Question: Which state is mentioned in the document?
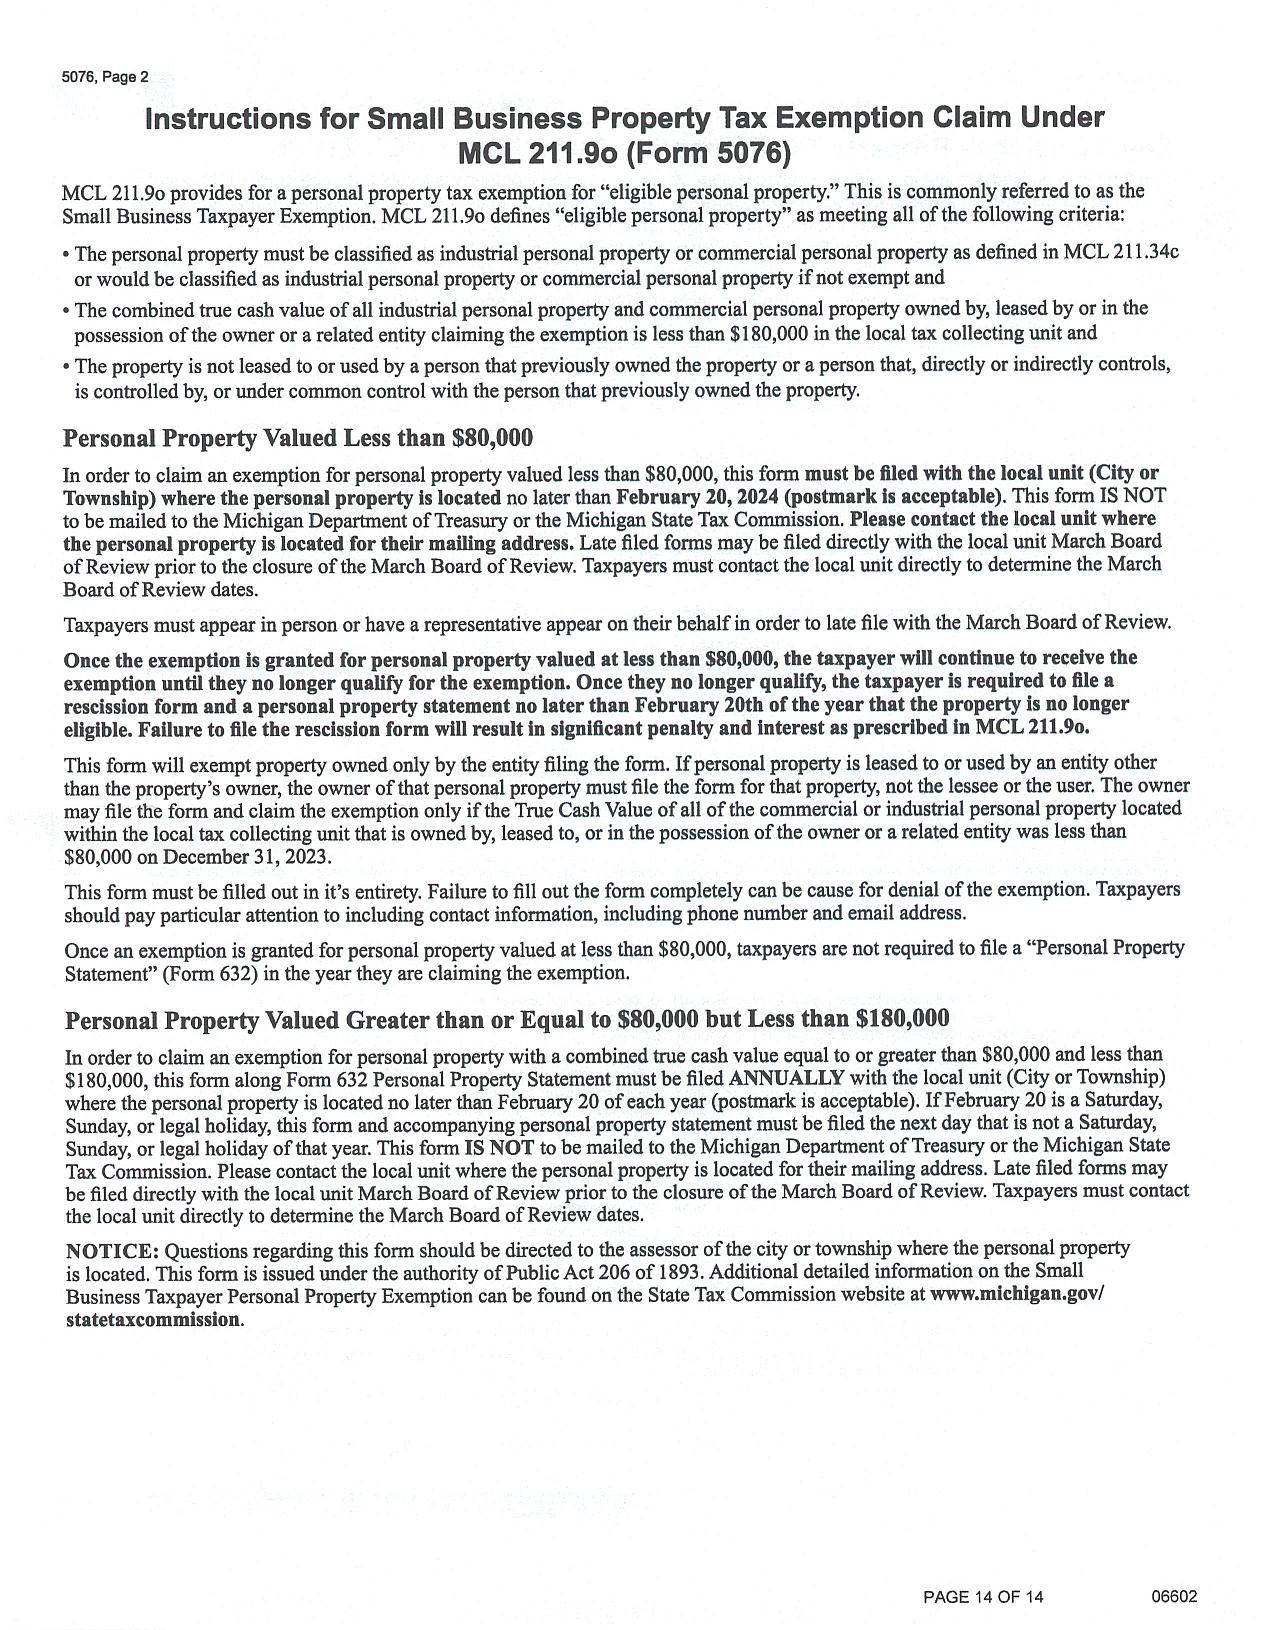
Answer: "Michigan"